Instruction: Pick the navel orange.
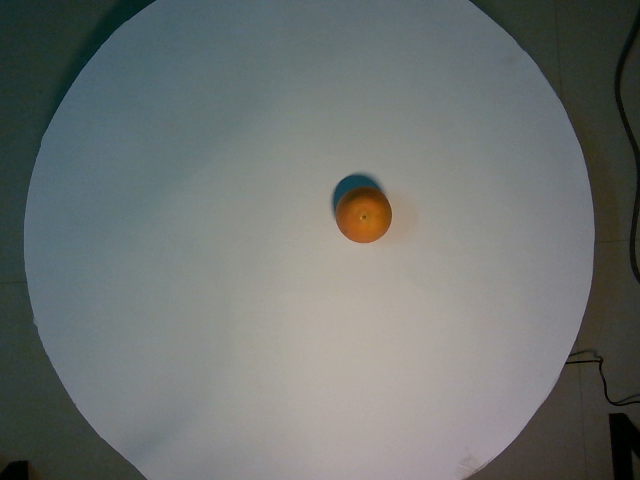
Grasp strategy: vertical